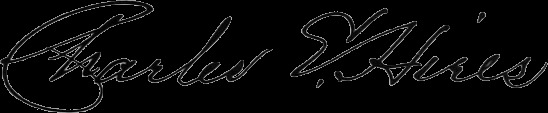
Signature of: charles elmer hires